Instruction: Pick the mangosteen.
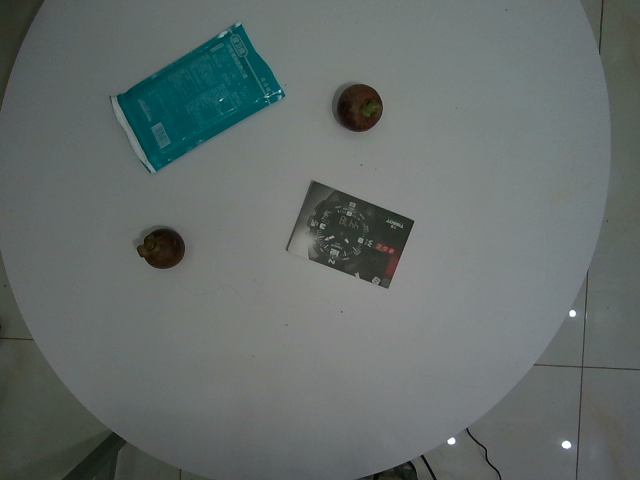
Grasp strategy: vertical